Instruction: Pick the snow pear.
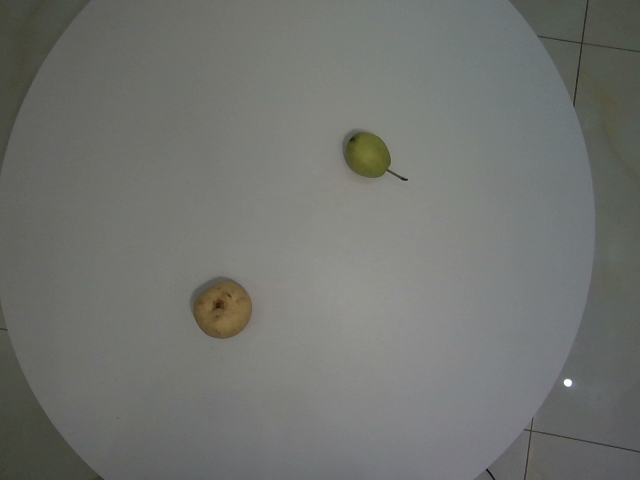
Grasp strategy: vertical